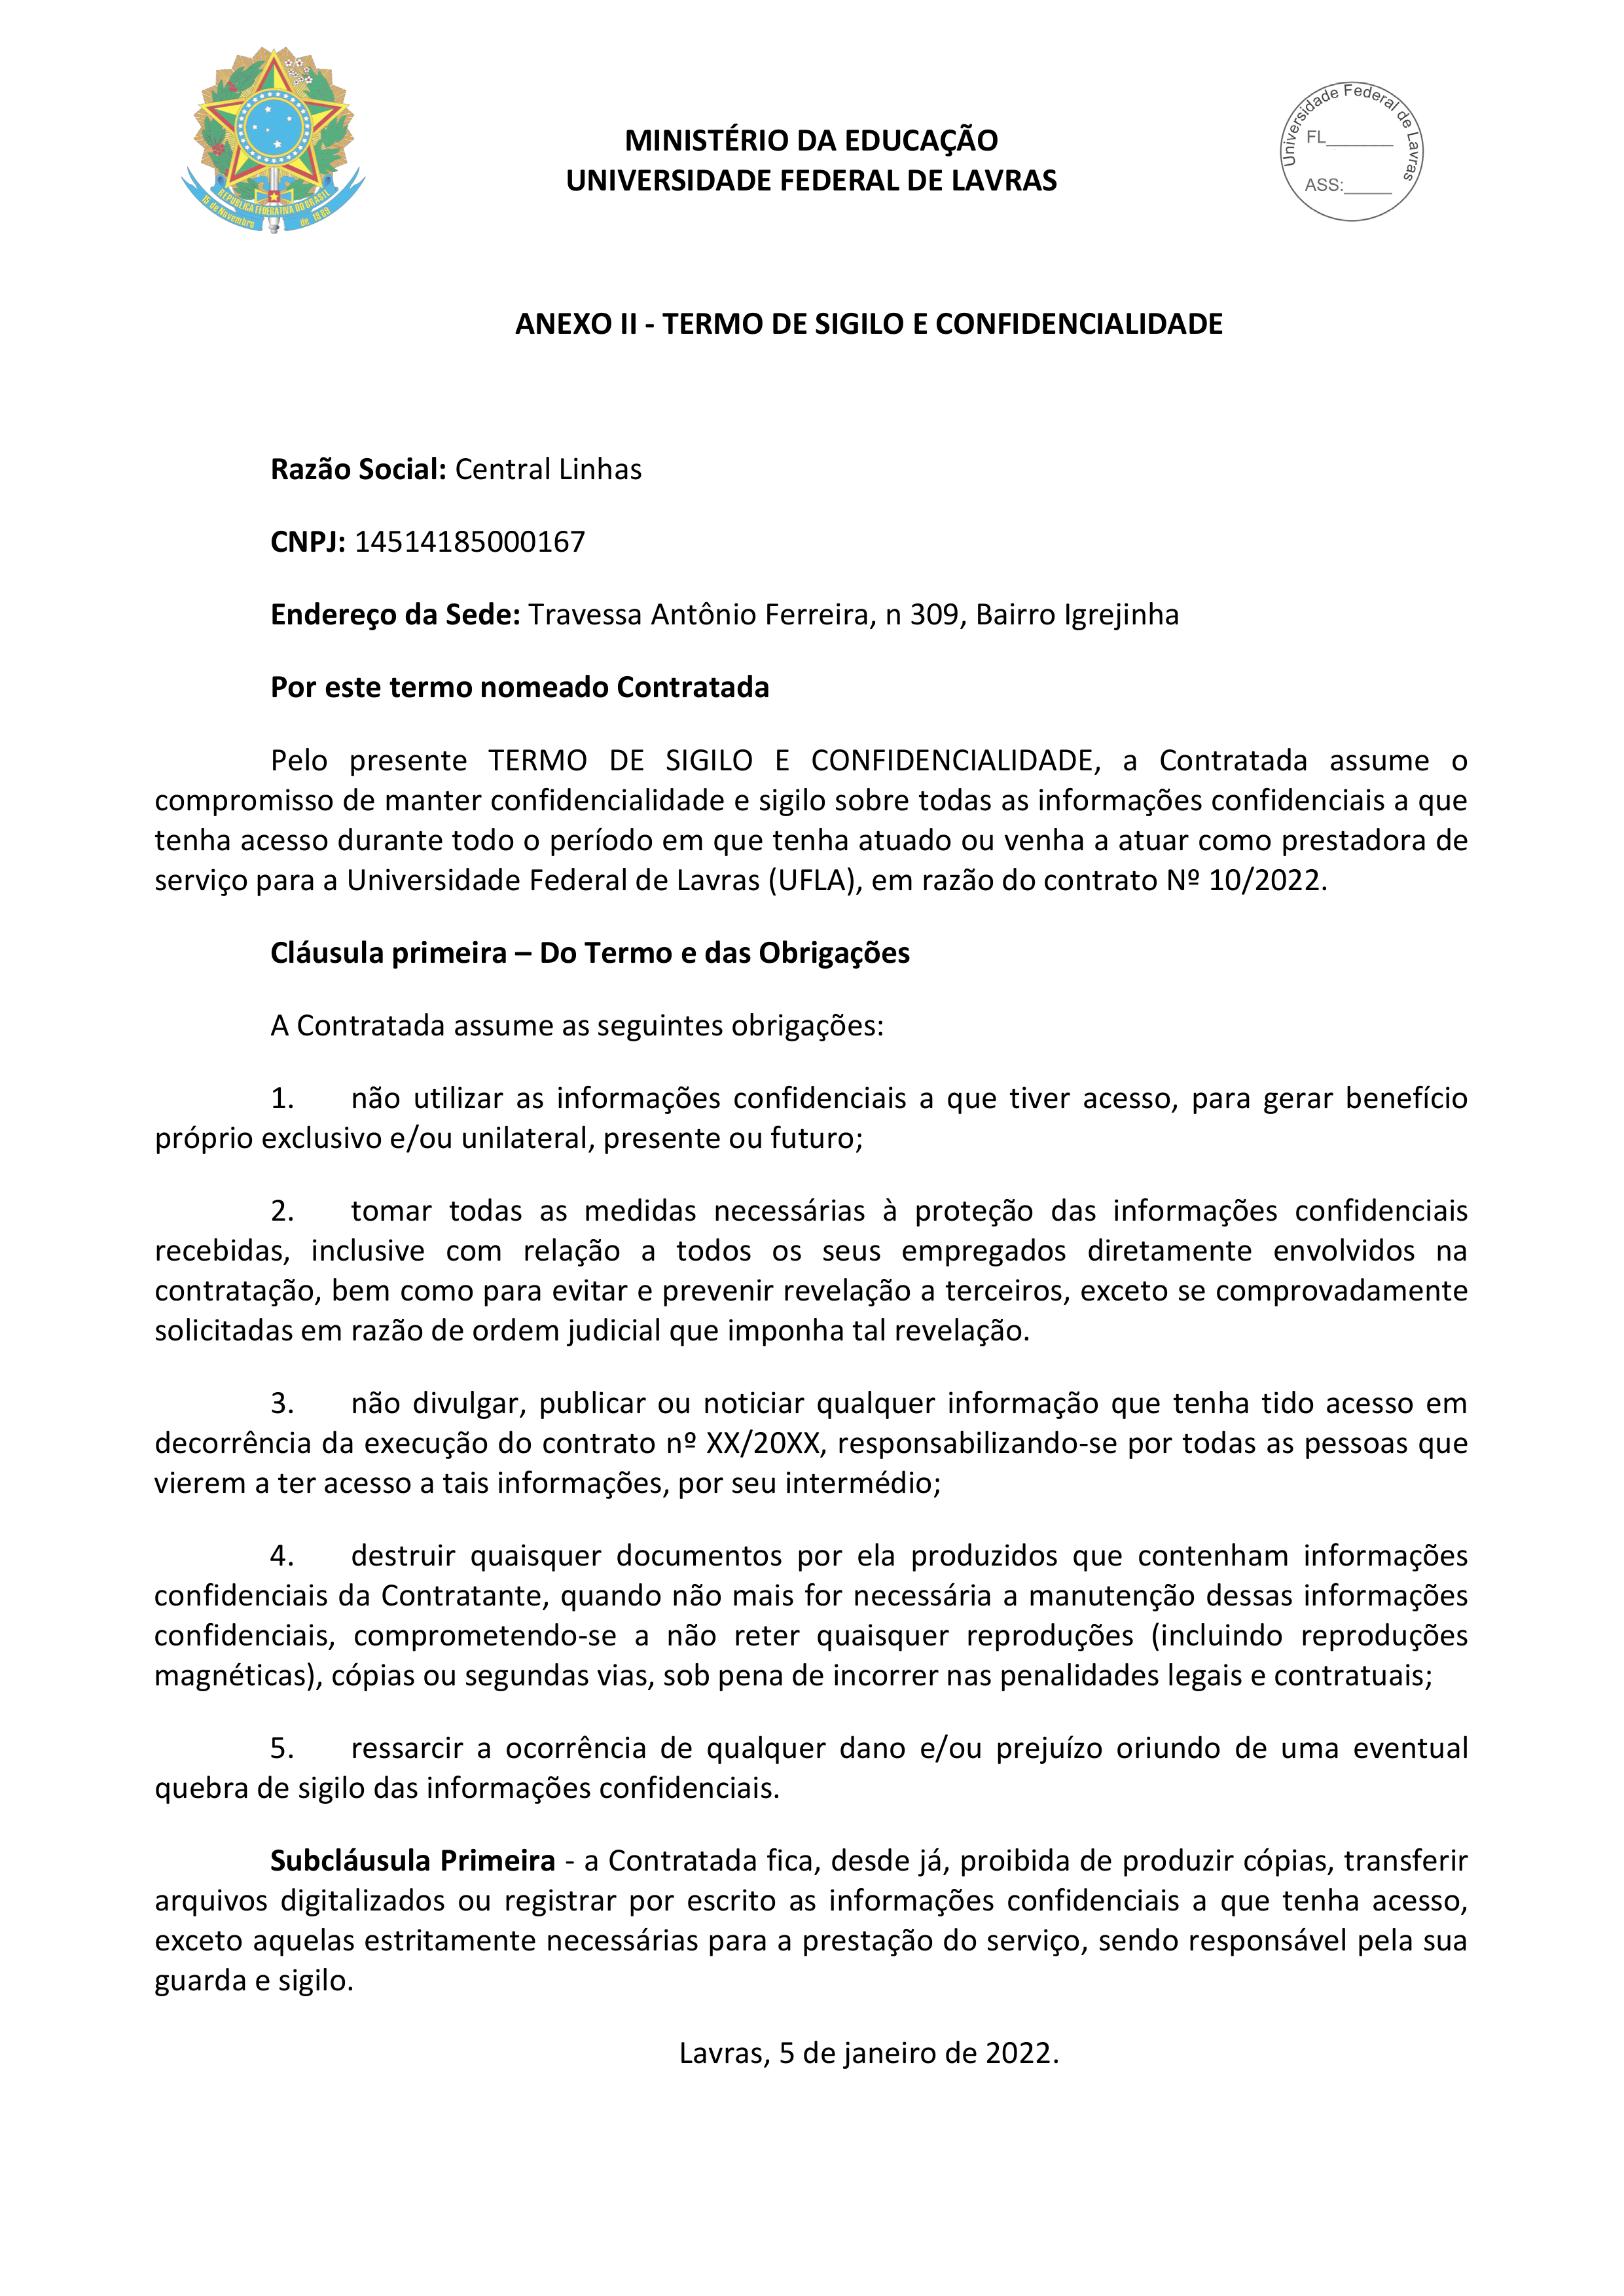
Universidade Federal Lavras
MINISTÉRIO DA EDUCAÇÃO
FL
FL
UNIVERSIDADE FEDERAL DE LAVRAS
ASS:
REPUBLICA  FEDERATIVA DO BRASIL
15 de Novembro de 1889
ANEXO II - TERMO DE SIGILO E CONFIDENCIALIDADE
Razão Social:
Central Linhas
CNPJ:
14514185000167
Endereço da Sede:
Travessa Antônio Ferreira, n 309, Bairro Igrejinha
Por este termo nomeado Contratada
Pelo presente TERMO DE SIGILO E CONFIDENCIALIDADE, a Contratada assume o compromisso de manter confidencialidade e sigilo sobre todas as informações confidenciais a que tenha acesso durante todo o período em que tenha atuado ou venha a atuar como prestadora de serviço para a Universidade Federal de Lavras (UFLA), em razão do contrato Nº 10/2022.
Cláusula primeira — Do Termo e das Obrigações
A Contratada assume as seguintes obrigações:
1. não utilizar as informações confidenciais a que tiver acesso, para gerar benefício próprio exclusivo e/ou unilateral, presente ou futuro;
2. tomar todas as medidas necessárias à proteção das informações confidenciais recebidas, inclusive com relação a todos os seus empregados diretamente envolvidos na contratação, bem como para evitar e prevenir revelação a terceiros, exceto se comprovadamente solicitadas em razão de ordem judicial que imponha tal revelação.
3. não divulgar, publicar ou noticiar qualquer informação que tenha tido acesso em decorrência da execução do contrato nº XX/20XX, responsabilizando-se por todas as pessoas que vierem a ter acesso a tais informações, por seu intermédio;
4, destruir quaisquer documentos por ela produzidos que contenham informacoes confidenciais da Contratante, quando não mais for necessdria a manutencdo dessas informacdes confidenciais, comprometendo-se a não reter quaisquer reproduções (incluindo reproducdes magnéticas), cépias ou segundas vias, sob pena de incorrer nas penalidades legais e contratuais;
5. ressarcir a ocorrência de qualquer dano e/ou prejuízo oriundo de uma eventual quebra de sigilo das informações confidenciais.
Subcláusula Primeira - a Contratada fica, desde já, proibida de produzir cópias, transferir arquivos digitalizados ou registrar por escrito as informações confidenciais a que tenha acesso, exceto aquelas estritamente necessárias para a prestação do serviço, sendo responsável pela sua guarda e sigilo.
Lavras, 5 de janeiro de 2022.